Question: What is the potential diagnosis?
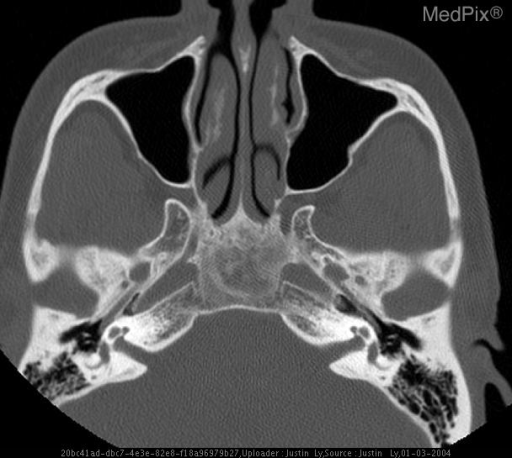
Answer: The possible diagnosis includes • Chordoma*
• Chondrosarcoma*
• Plasmacystoma
• Lymphoma
• GCT*
• Cavernous hemangioma*
• Carcinomas (adenocystic or nasopharyngeal)
• Mets*
• Paget’s

* should have low T1, high T2 signal.